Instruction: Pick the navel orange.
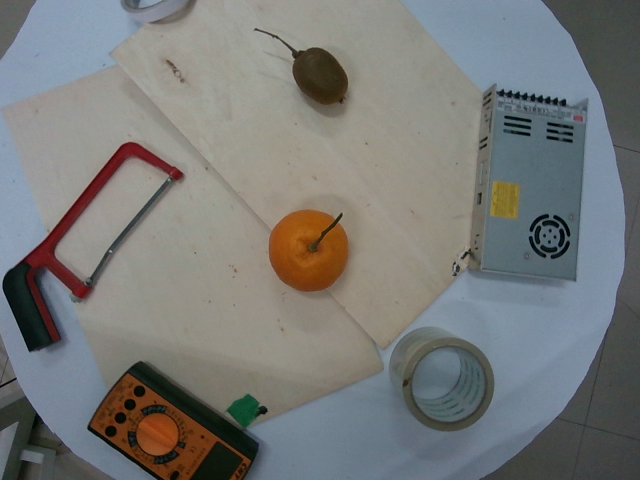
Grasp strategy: vertical